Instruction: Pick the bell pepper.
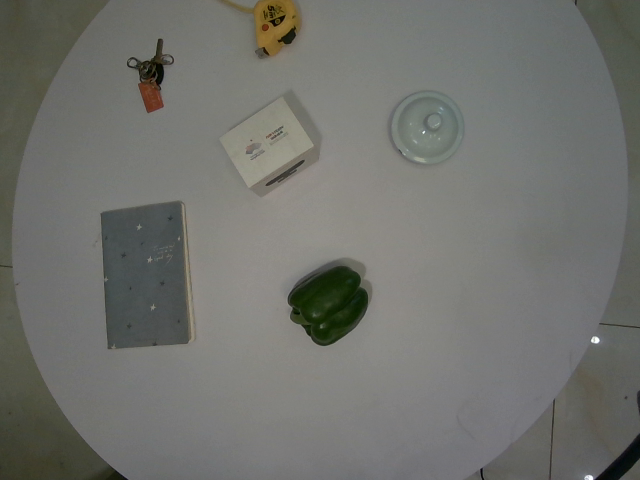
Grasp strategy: vertical